Question: What is the appraised value of the property as recorded in the document?
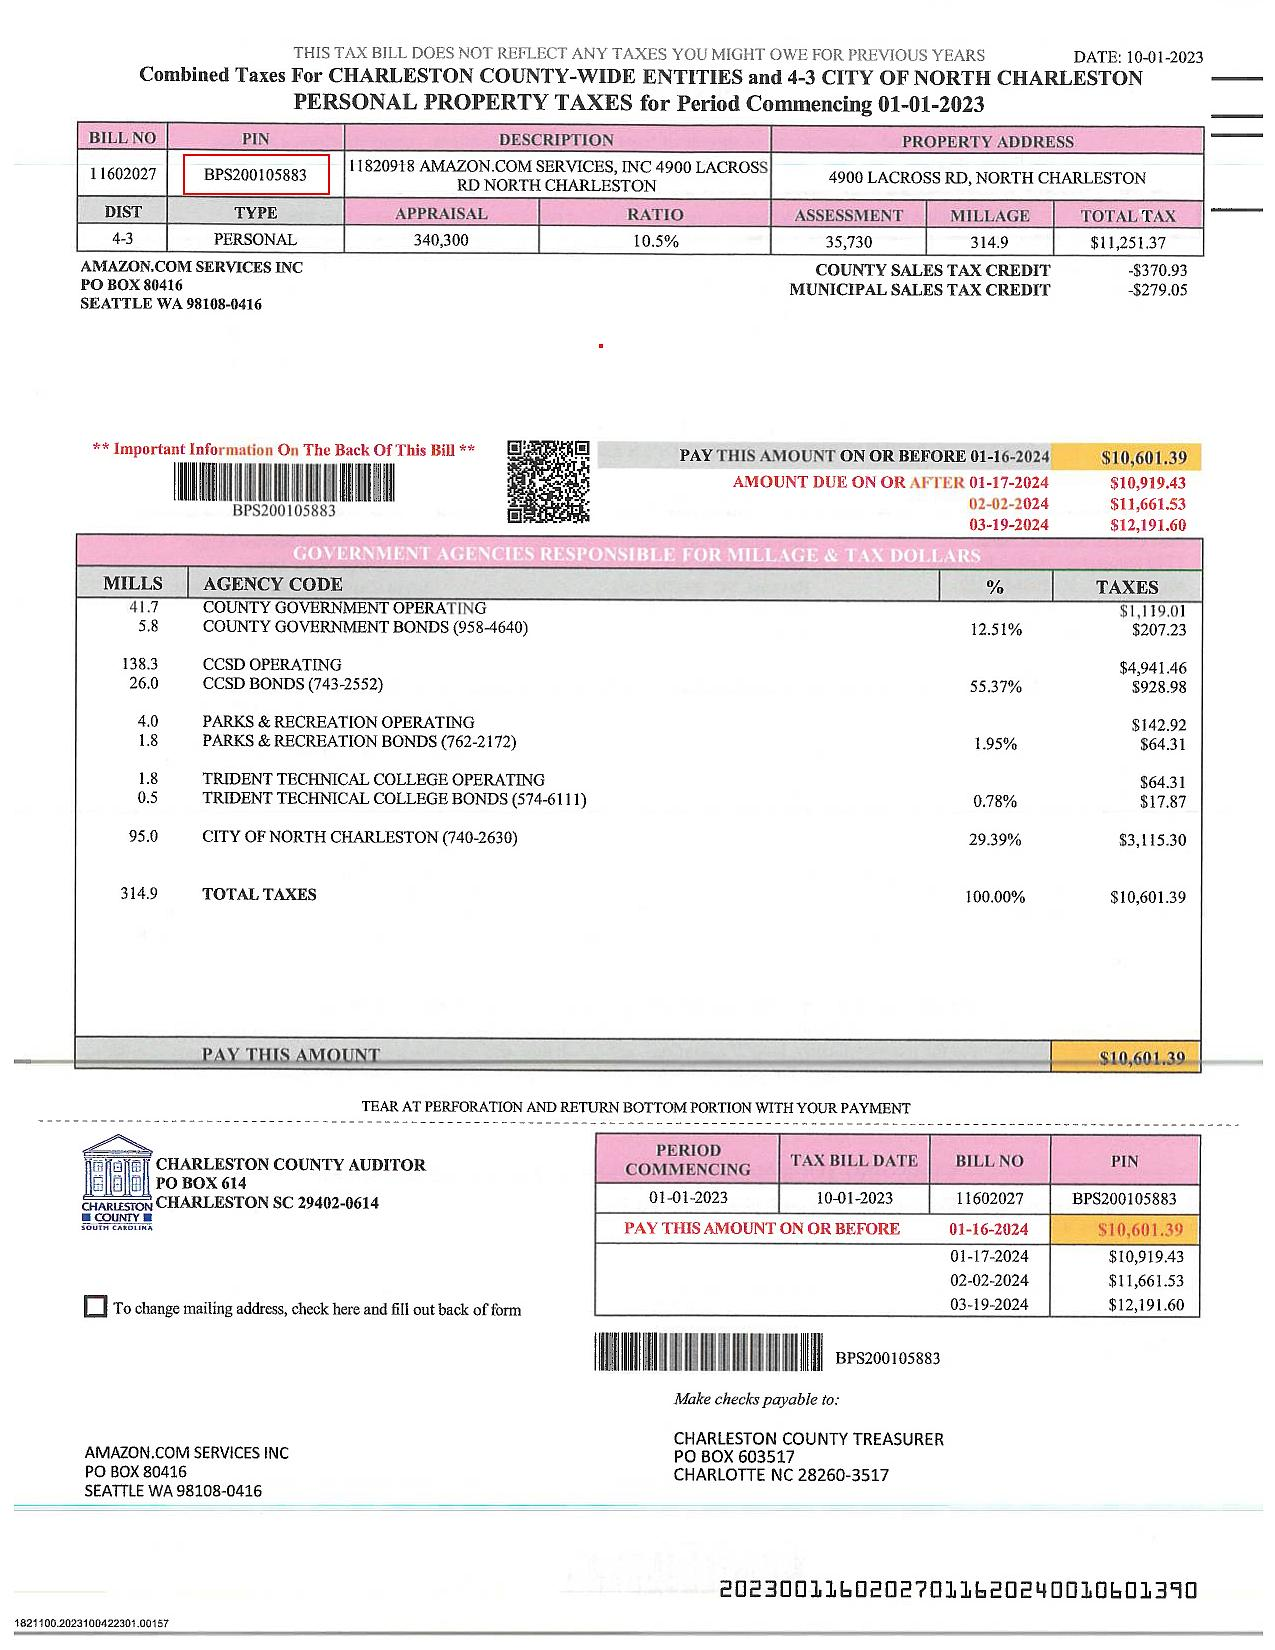
Answer: "340,300"